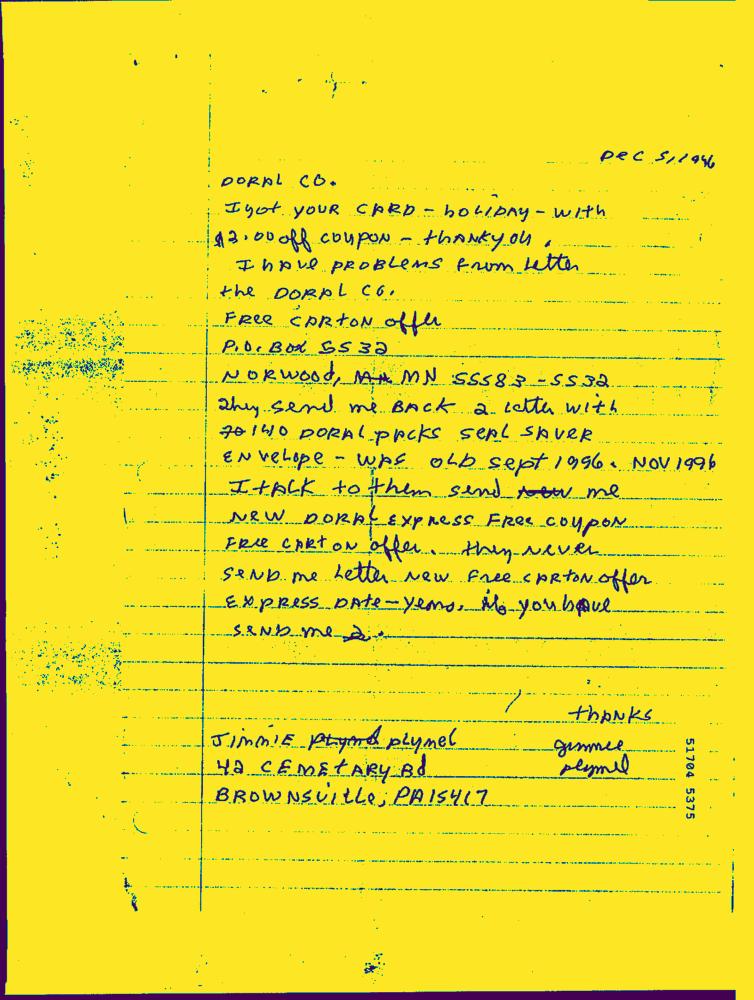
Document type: Hand-Written